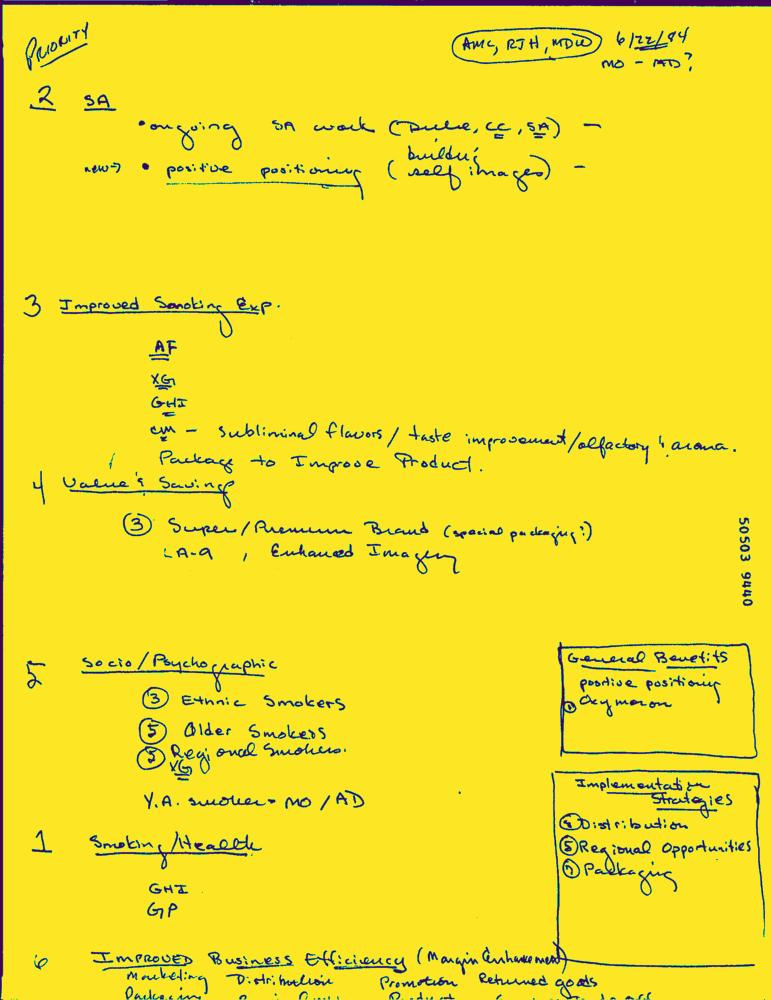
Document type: Hand-Written